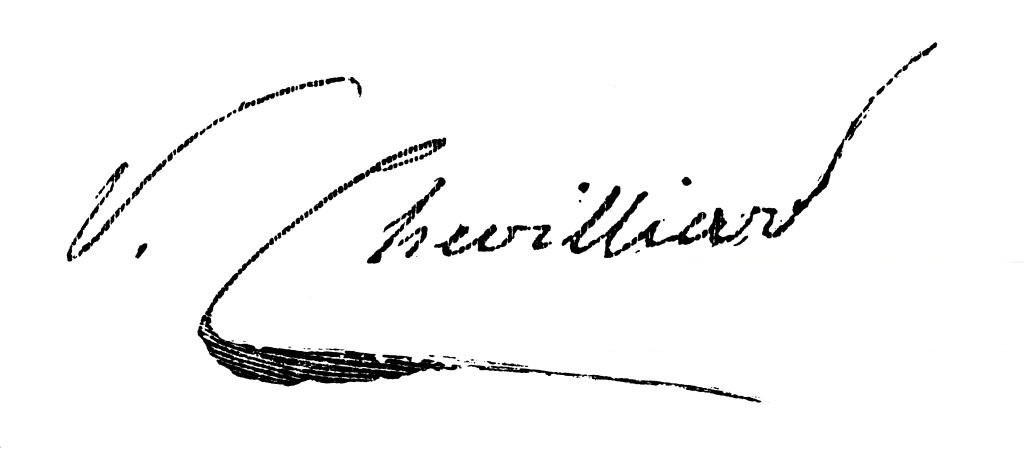
Signature of: vincent chevilliard